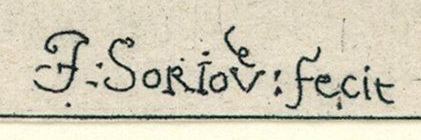
Signature of: isaac sorious